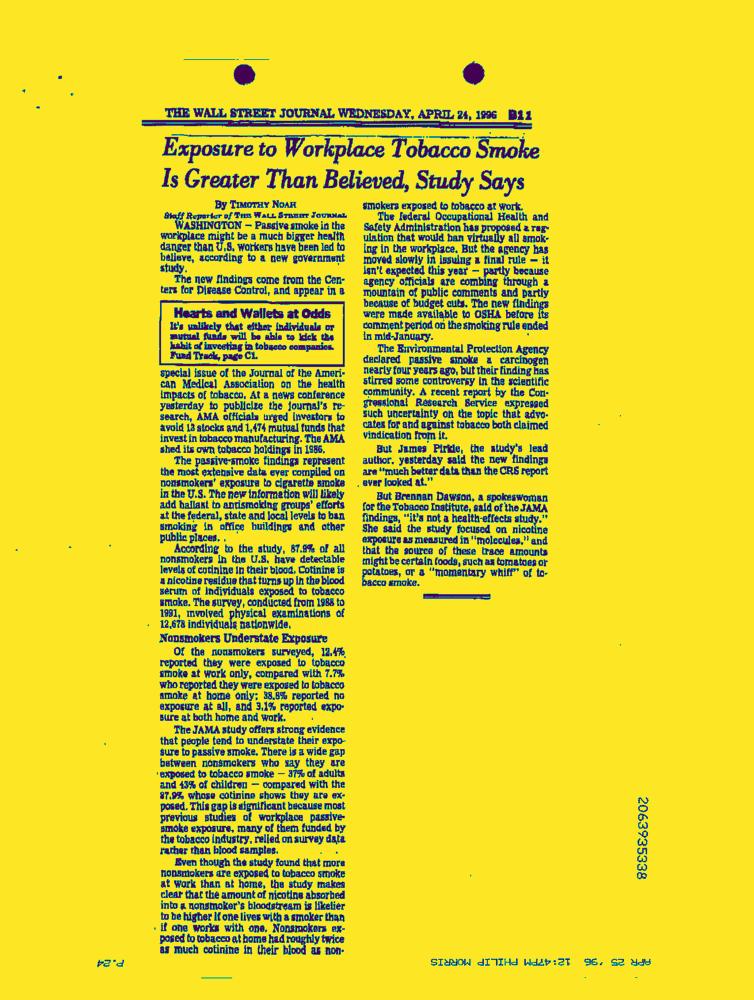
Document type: News-Article